Question: What is the date of the hearing as scheduled in the document?
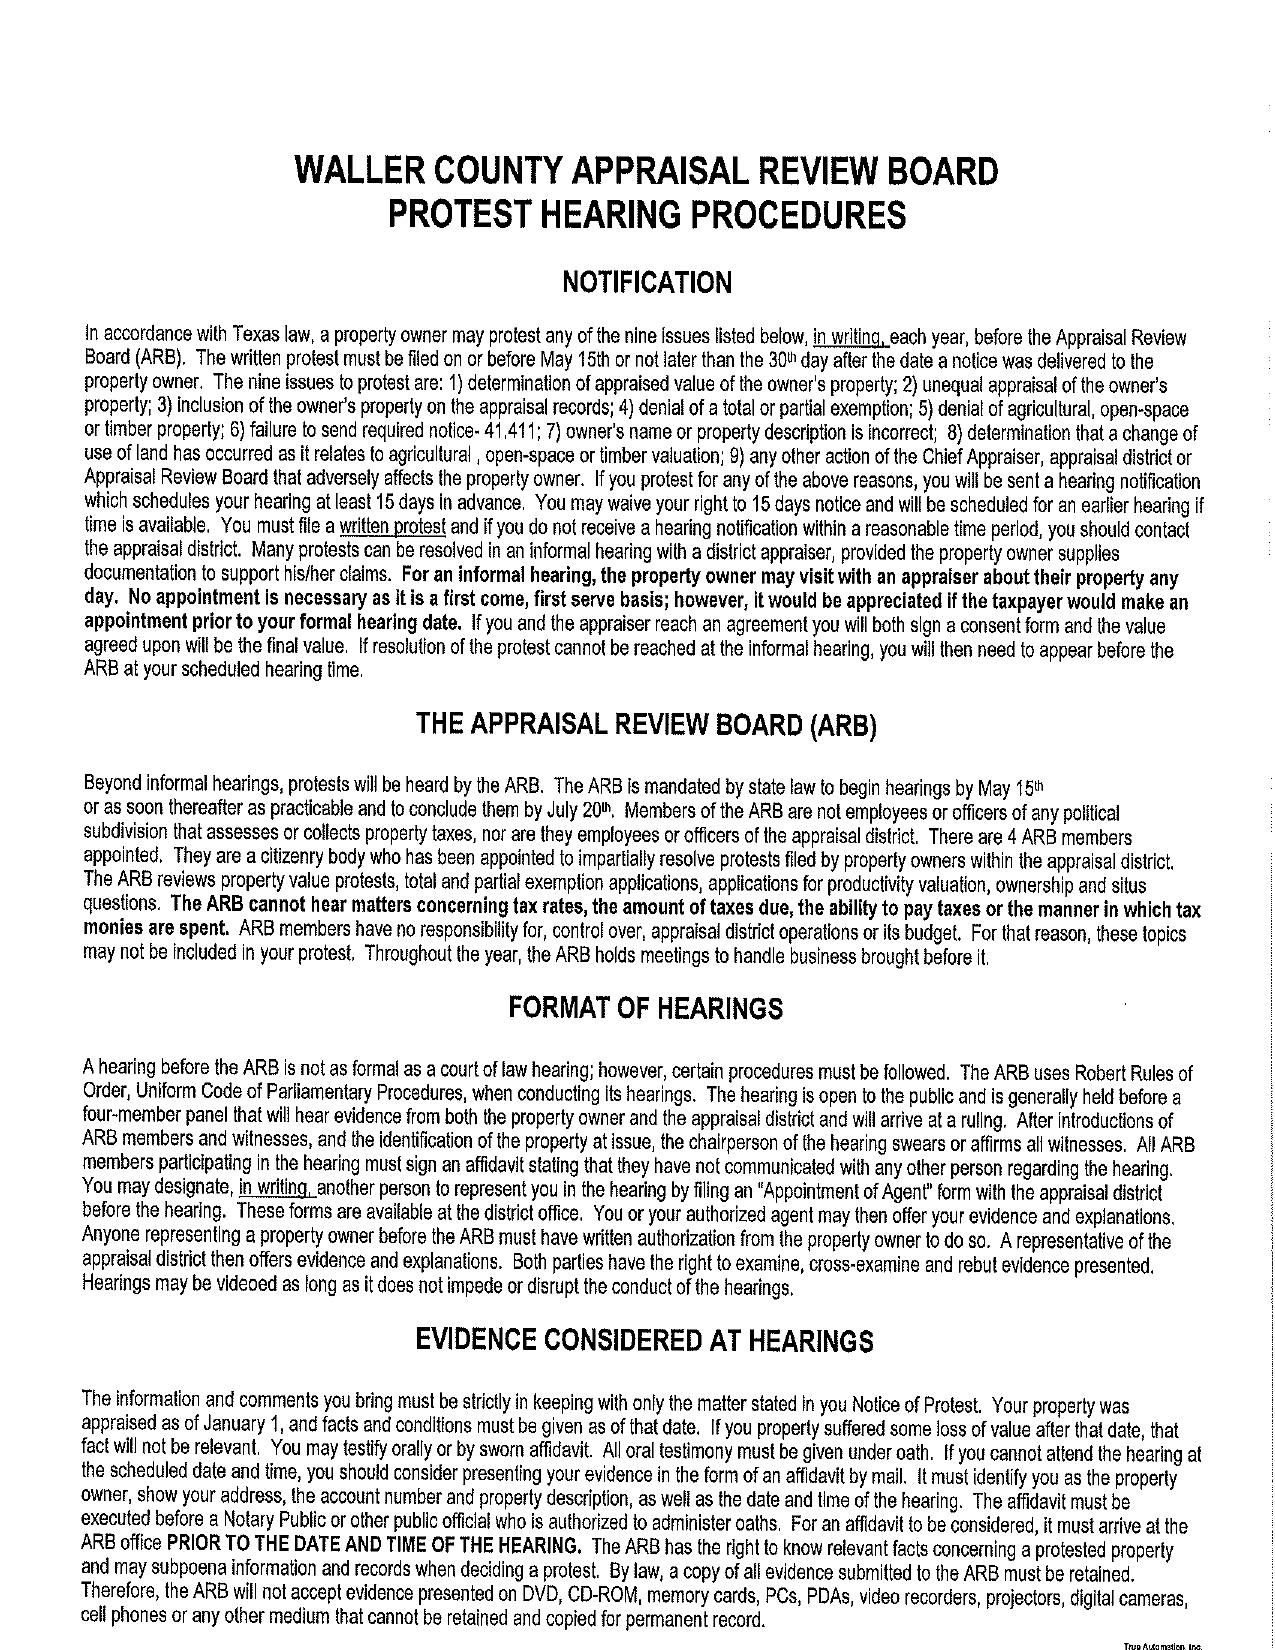
Answer: "May 15th"